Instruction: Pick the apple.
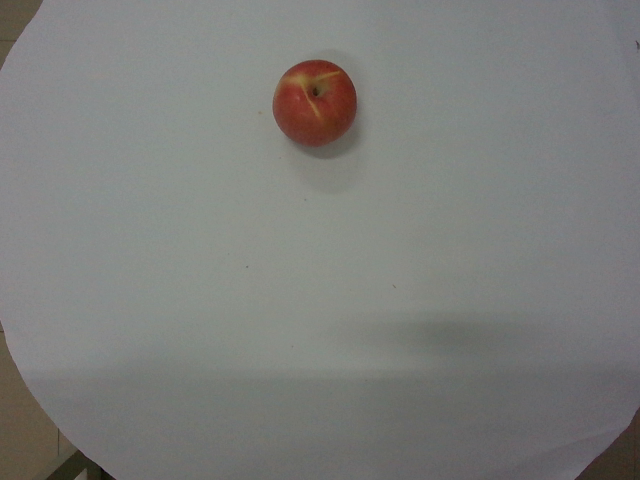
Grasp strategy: vertical